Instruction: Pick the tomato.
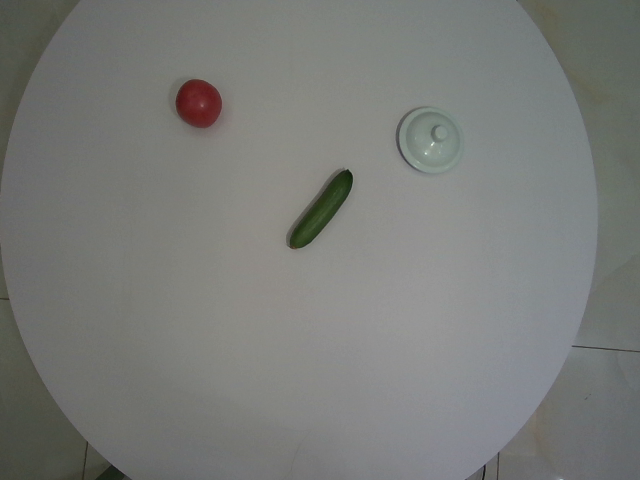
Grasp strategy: vertical